Question: Talk about the condition:
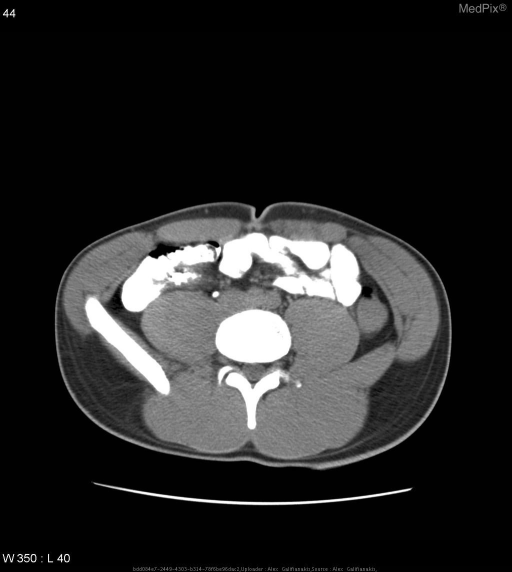
Answer: The disease is discussed as: CROHN'S DISEASE
disease of unknown etiology with prolonged unpredictable course characterized by discontinuous asymmetric involvement of entire GI tract

Clinically:
onset between 15 - 30 years;  M:F = 1:1
•  recurrent episodes of diarrhea
•  colicky / steady abdominal pain
•  low-grade fever
•  weight loss, anorexia
•  occult blood + anemia
•  perianal abscess / fistula (40%)
•  malabsorption (30%)
Associated with:   erythema nodosum, pyoderma gangrenosum

Imaging can show
-homogeneous density of thickened bowel wall
-"double halo configuration" = intestinal lumen surrounded by inner ring of low attenuation(= edematous mucosa) + outer ring of soft-tissue density (= thickened fibrotic muscularis + serosa)
-luminal narrowing + proximal dilatation
-skip areas of asymmetric bowel wall thickening
-"creeping fat" = massive proliferation of mesenteric fat (40%) with mass effect separating small bowel loops
-mesenteric adenopathy (18%)
-abscess (DDx: postoperative blind loop)

Prognosis: recurrence rate of up to 39% after resection (commonly at the site of the new terminal ileum, most frequently during first 2 years after resection); mortality rate of 7% at 5 years, 12% at 10 years after 1st resection